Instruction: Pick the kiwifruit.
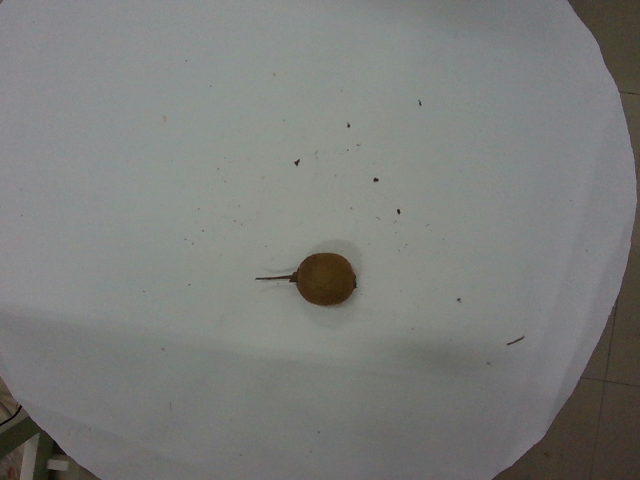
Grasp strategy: vertical